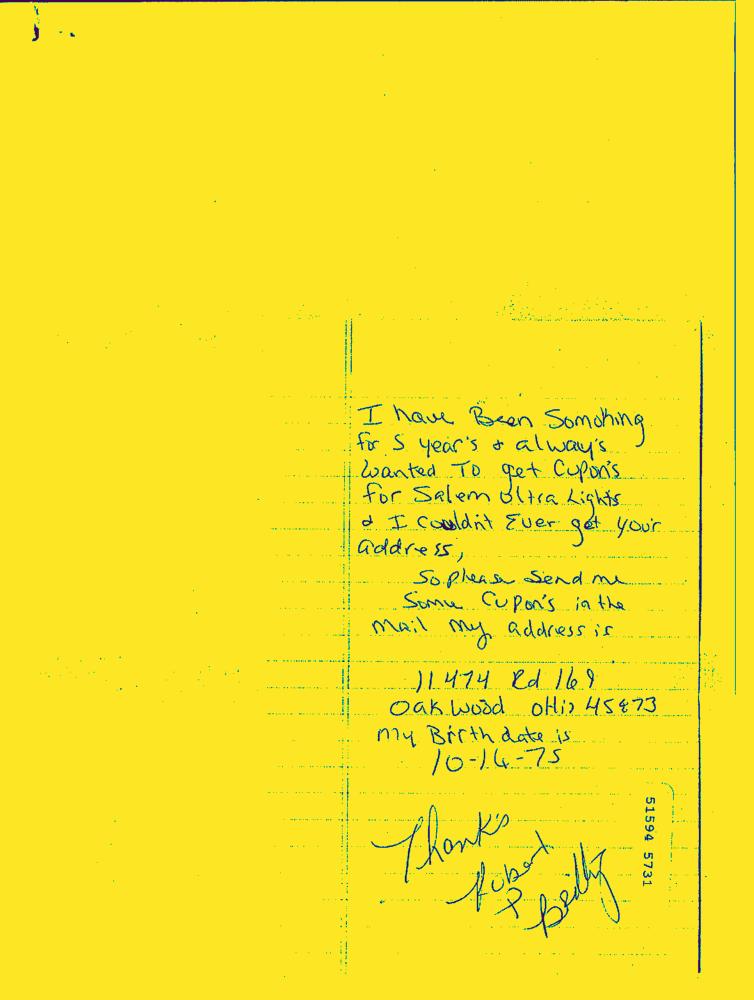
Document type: Hand-Written